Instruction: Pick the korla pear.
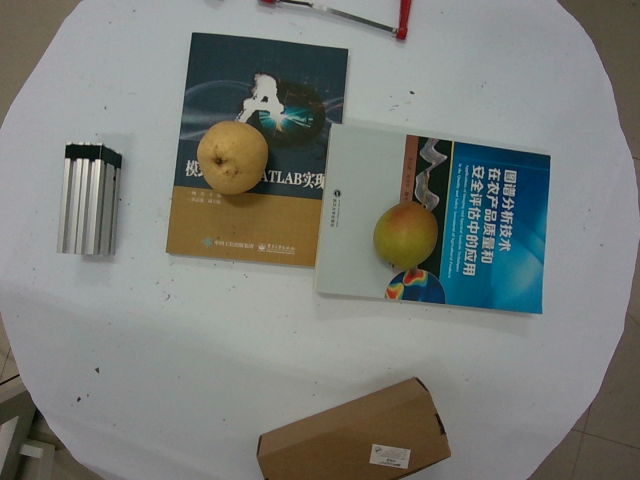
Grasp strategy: vertical